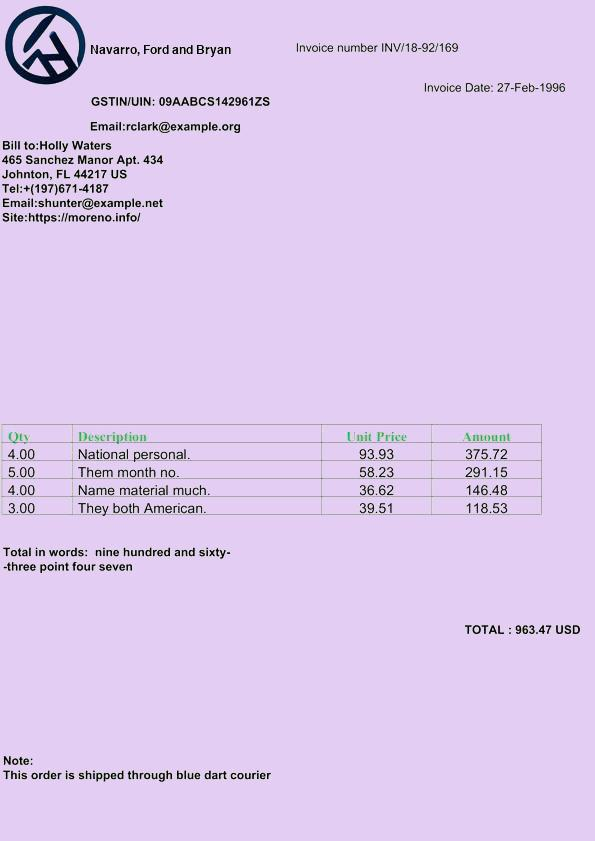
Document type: Invoice